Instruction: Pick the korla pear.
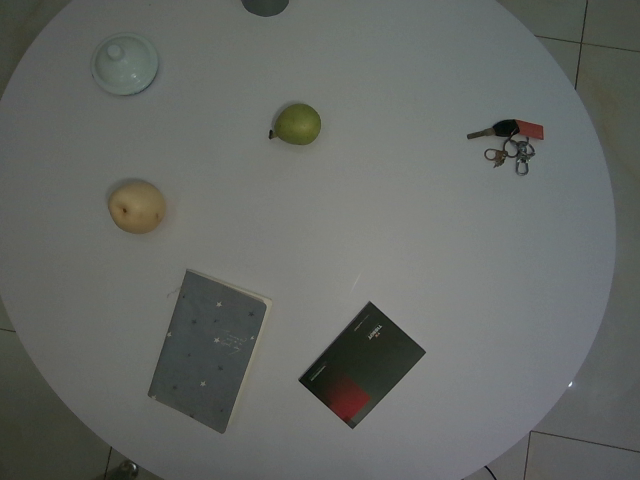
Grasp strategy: vertical